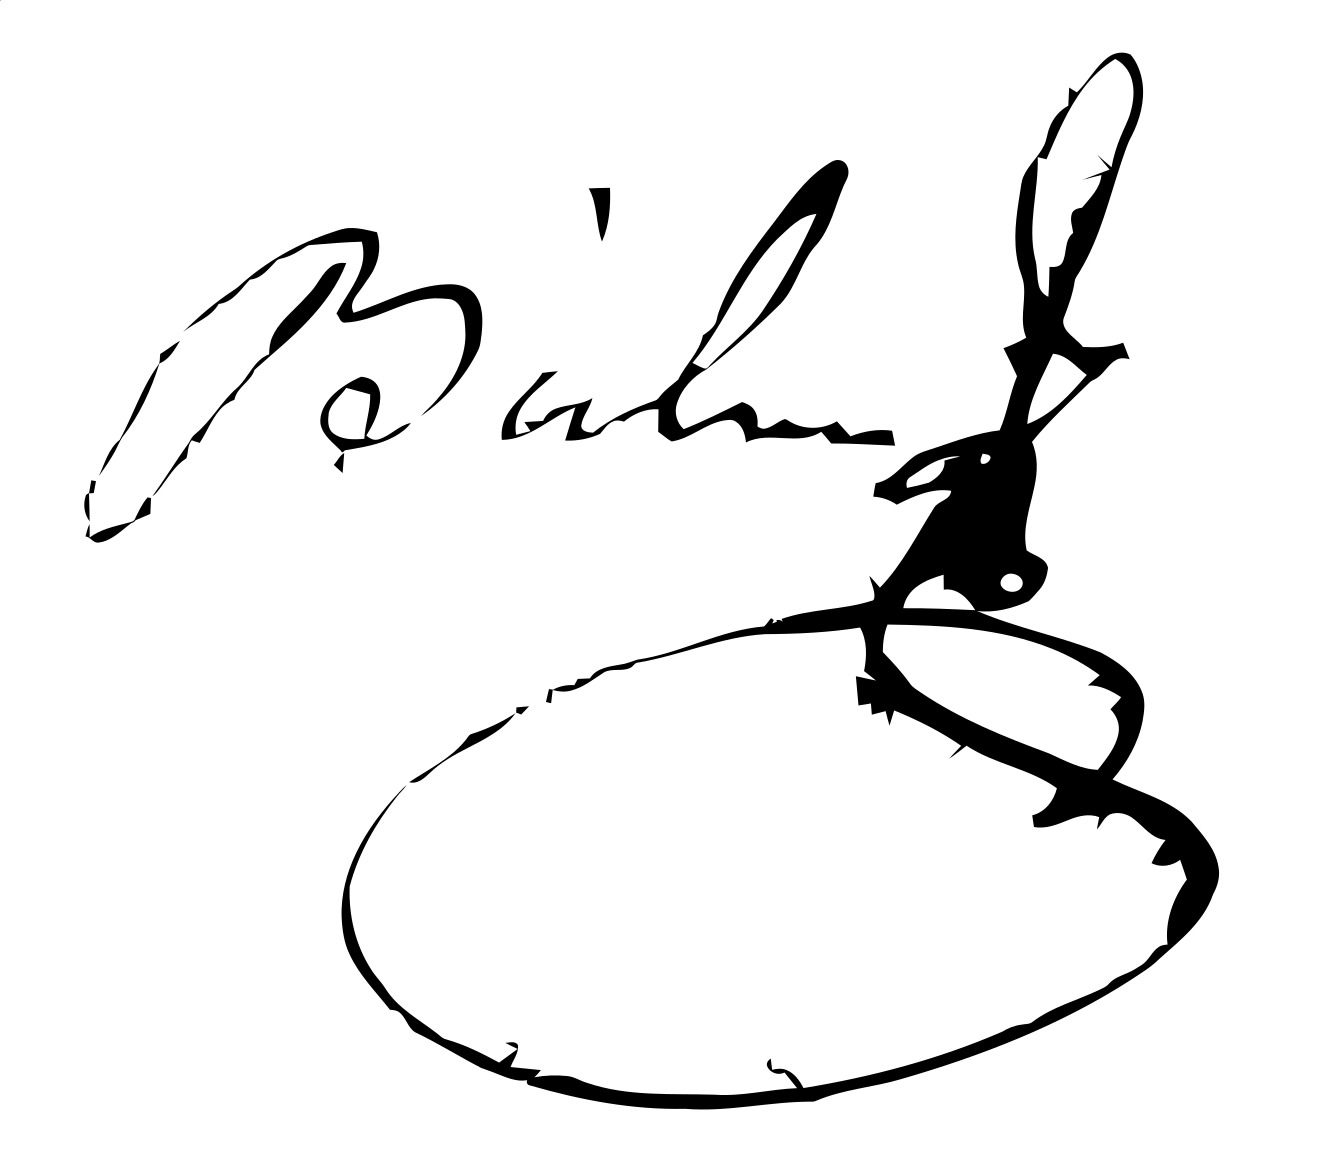
Signature of: manuel bulnes